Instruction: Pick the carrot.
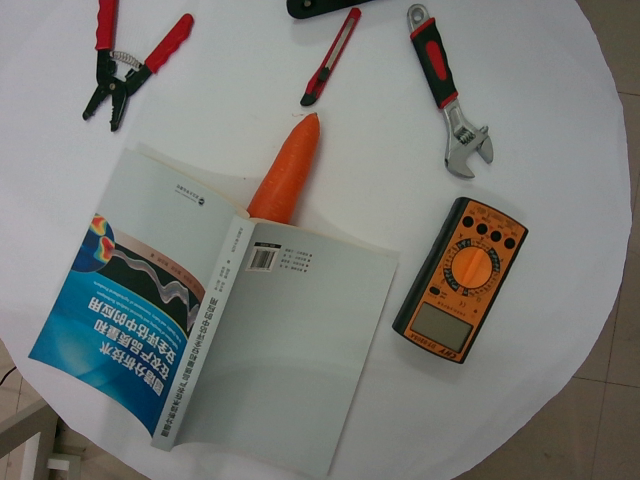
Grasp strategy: vertical